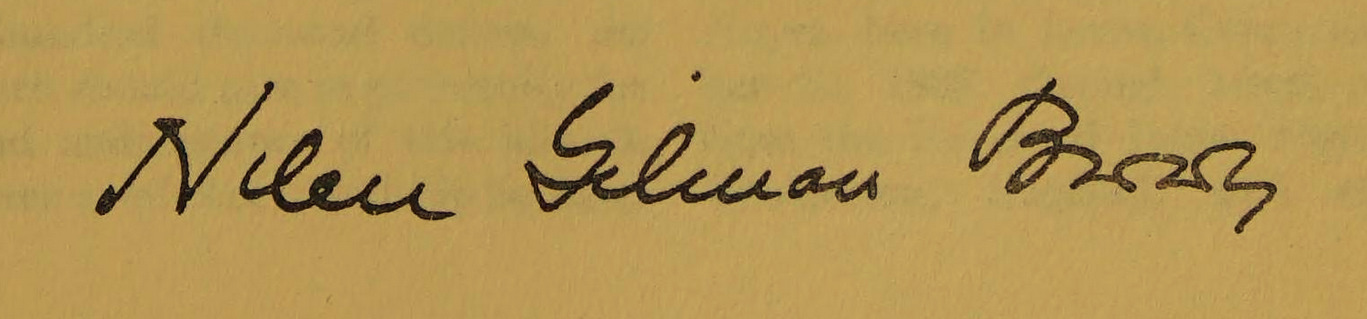
Signature of: helen gilman noyes brown